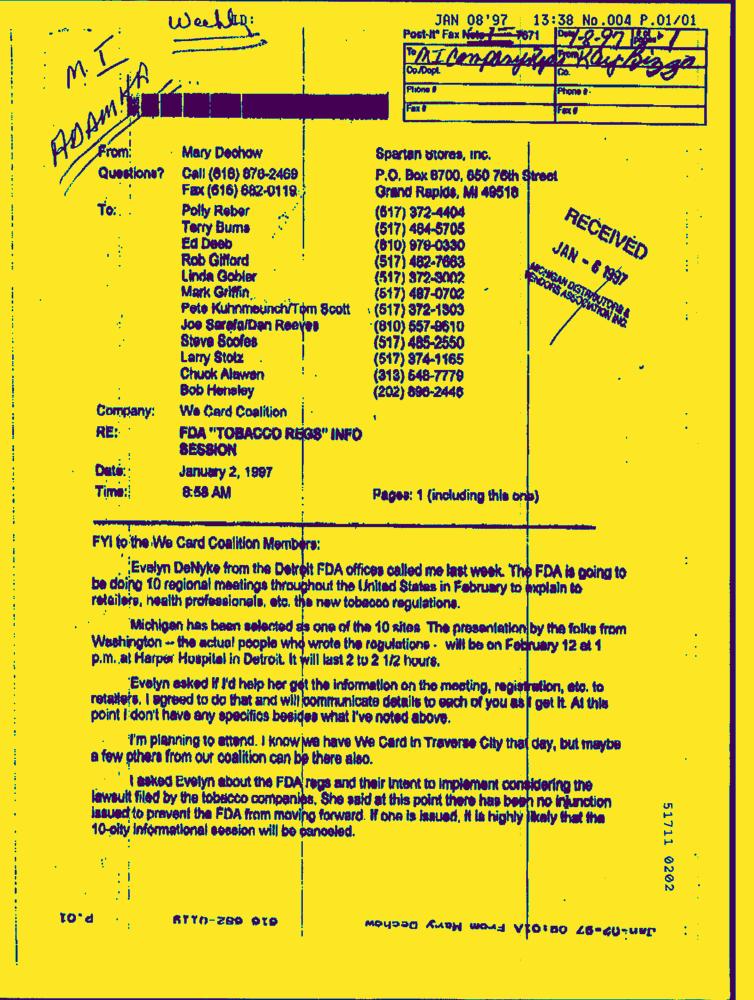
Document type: Letter-Doc